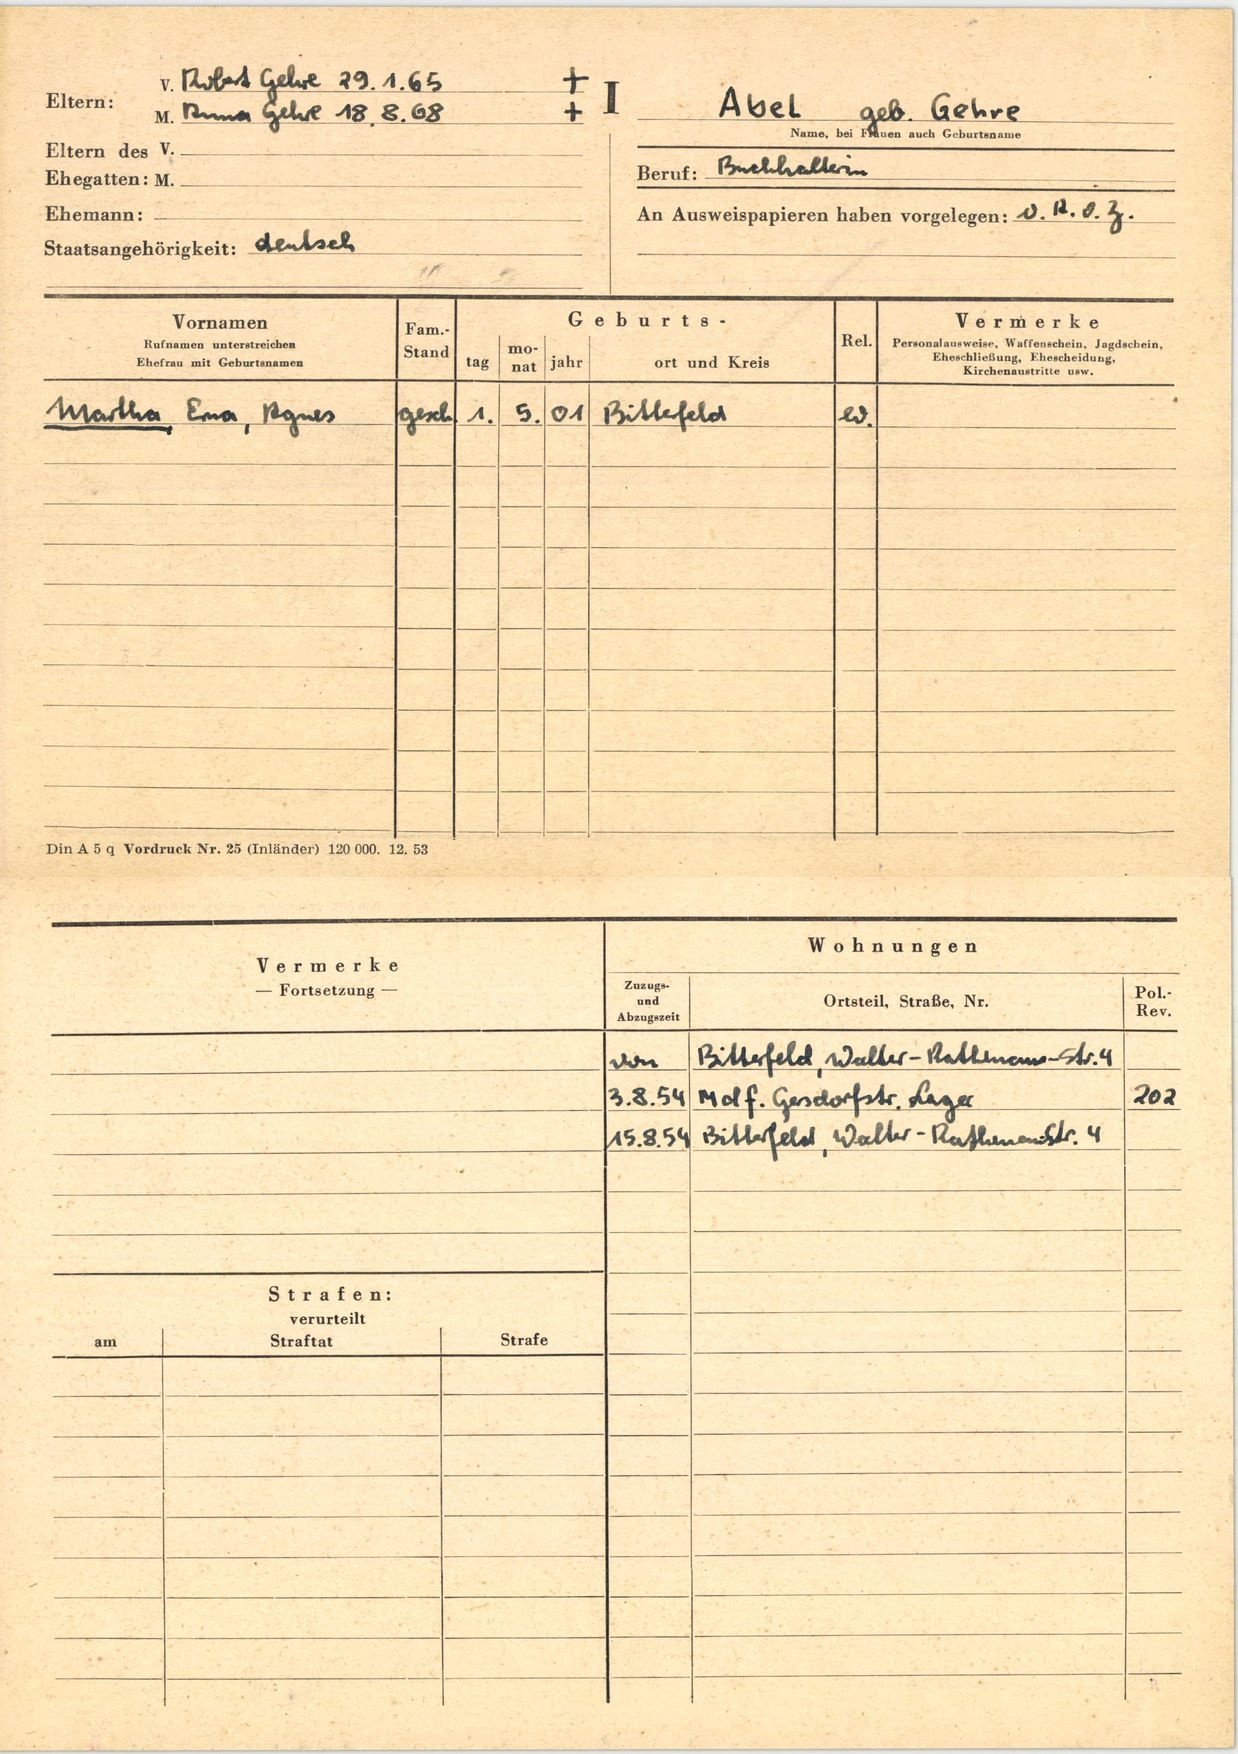
Abel geb. Gehre